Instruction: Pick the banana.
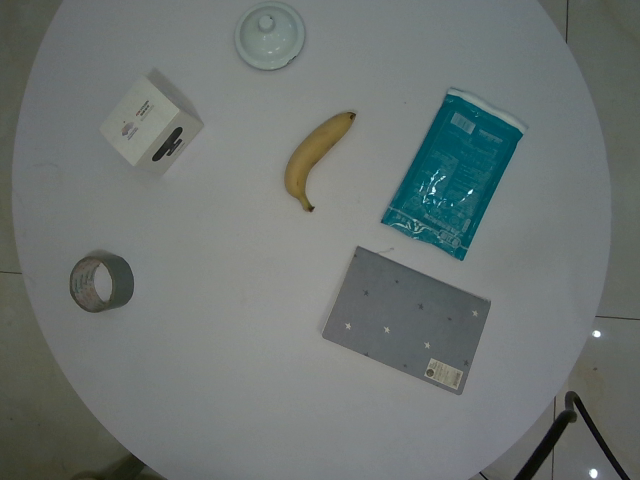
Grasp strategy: vertical